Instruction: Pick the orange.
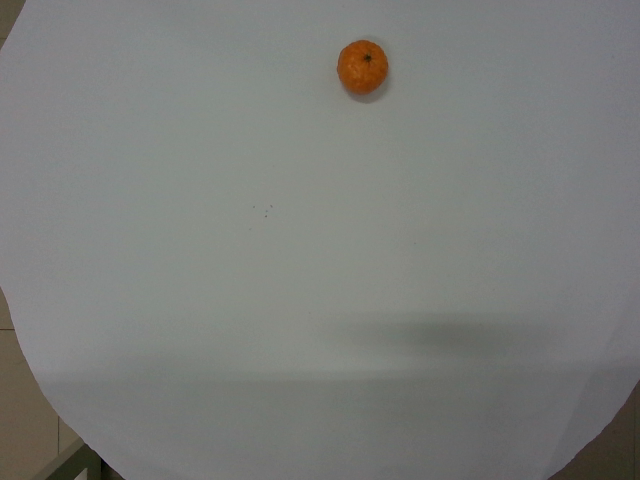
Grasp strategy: vertical